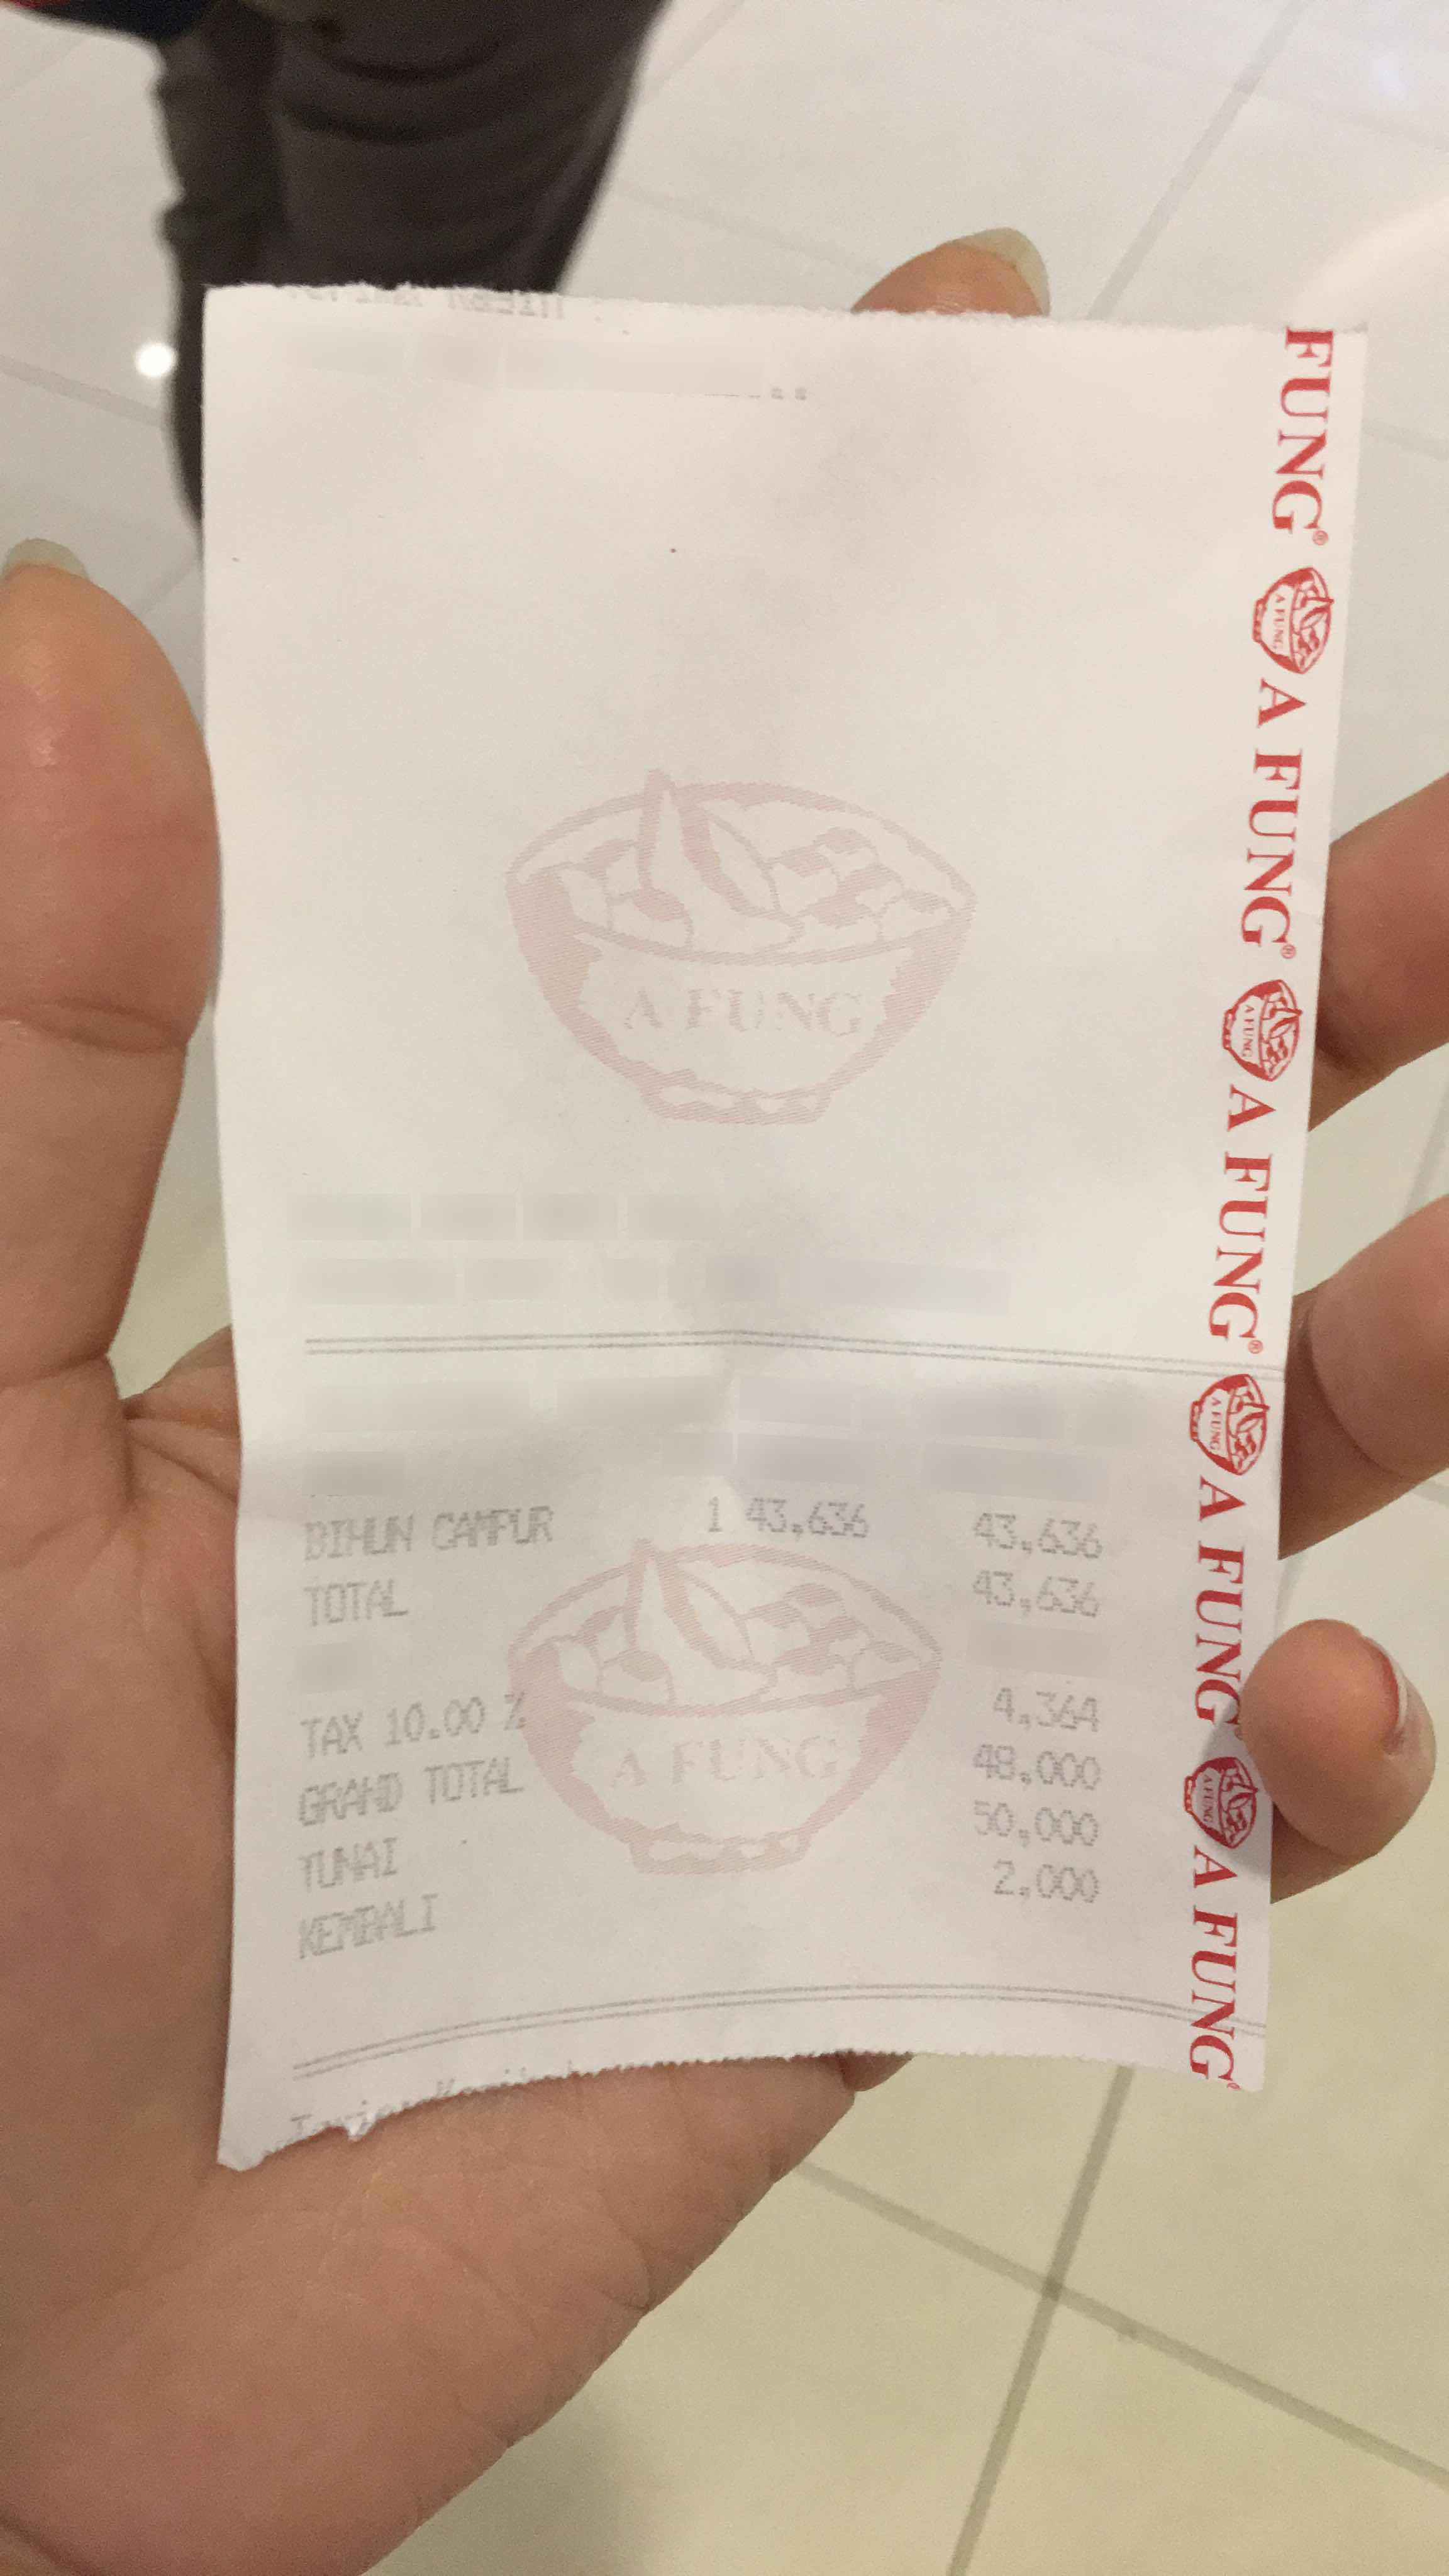
Number of items: 4
Subtotal: 43,636
Tax: 4,364
Total: 48.000
OCR text regions:
text: GRAND
text: TOTAL
text: 48.000
text: 50.000
text: TUNAI
text: 2,000
text: KEMBALI
text: 1
text: DIHUN
text: CAMPUR
text: 43,636
text: 43,636
text: TOTAL
text: 43,636
text: TAX
text: 10.00
text: 4,364